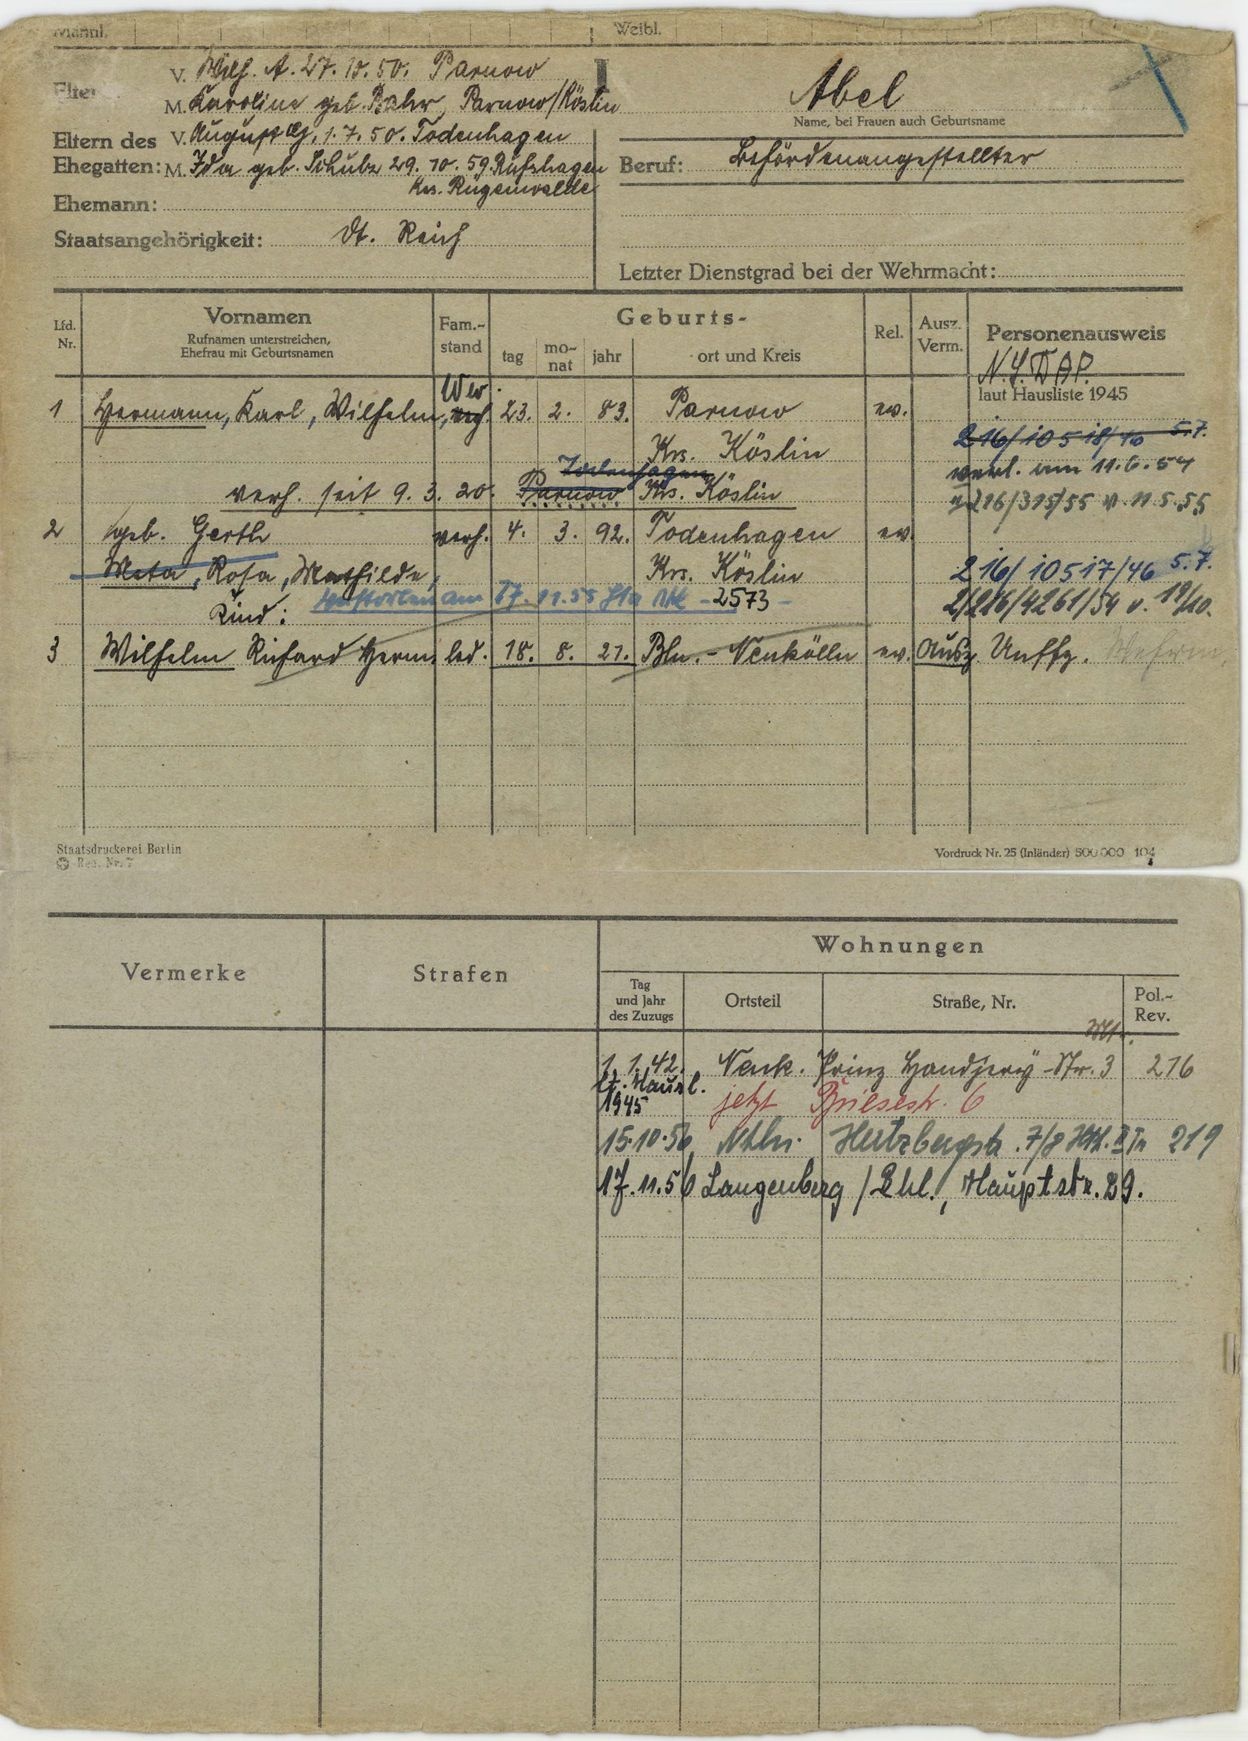
Abel